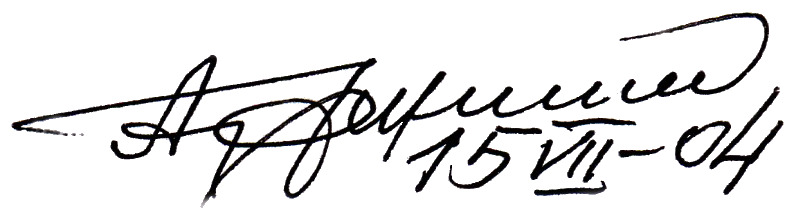
Signature of: aleksandr gerashchenko